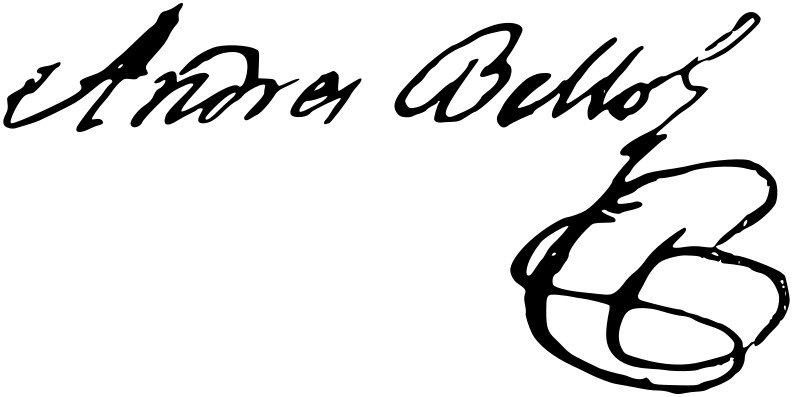
Signature of: andrés bello